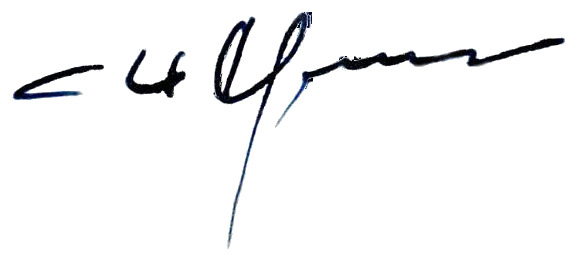
Signature of: ivan mashkivsky